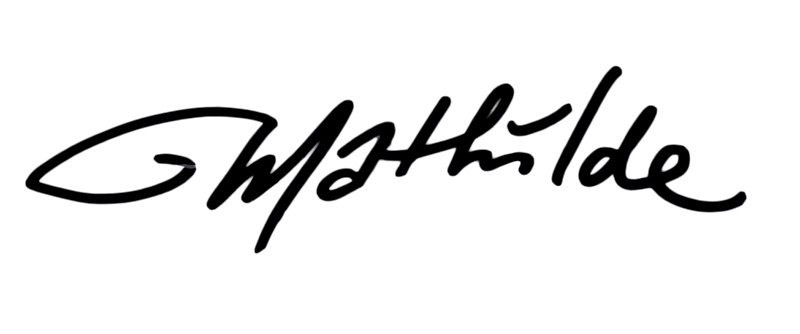
Signature of: mathilde domecq